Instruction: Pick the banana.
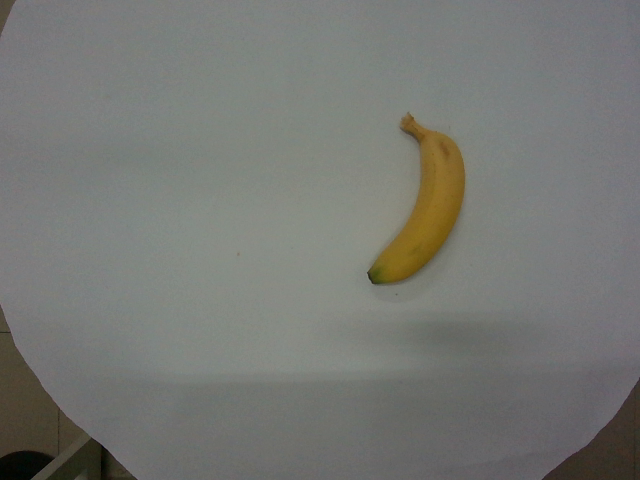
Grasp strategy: vertical